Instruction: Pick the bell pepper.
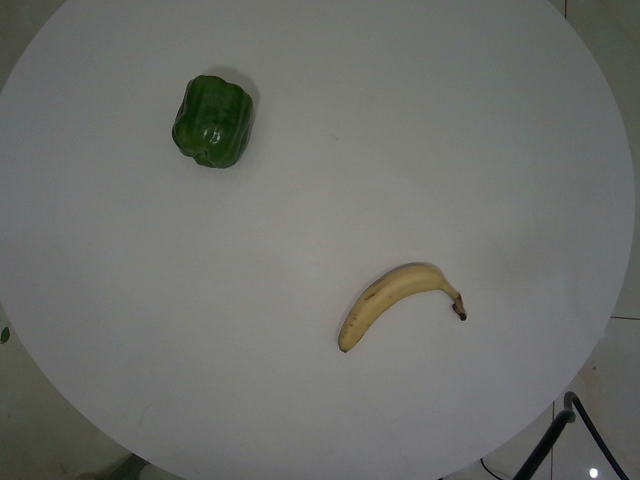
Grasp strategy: vertical